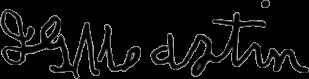
Signature of: james green martin